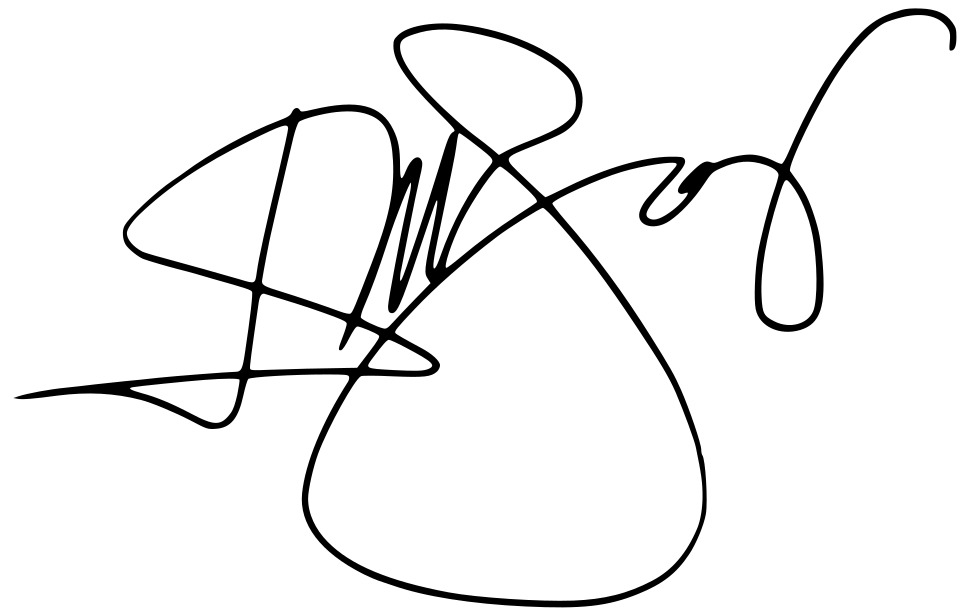
Signature of: ivete sangalo